Please extract the written amount, numerical amount, recipient's name, date on the cheque, and the bank's name from the image.
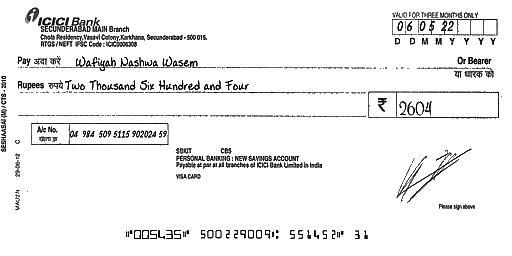
amt_in_words: Two Thousand Six Hundred and Four
amt_in_figures: 2604
payee_name: Wafiyah Nashwa Wasem
bank_name: ICICI Bank
cheque_date: 06/05/22